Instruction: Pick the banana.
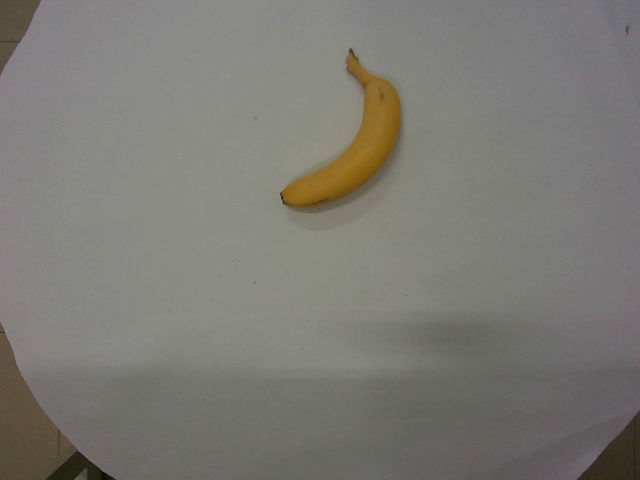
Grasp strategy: vertical